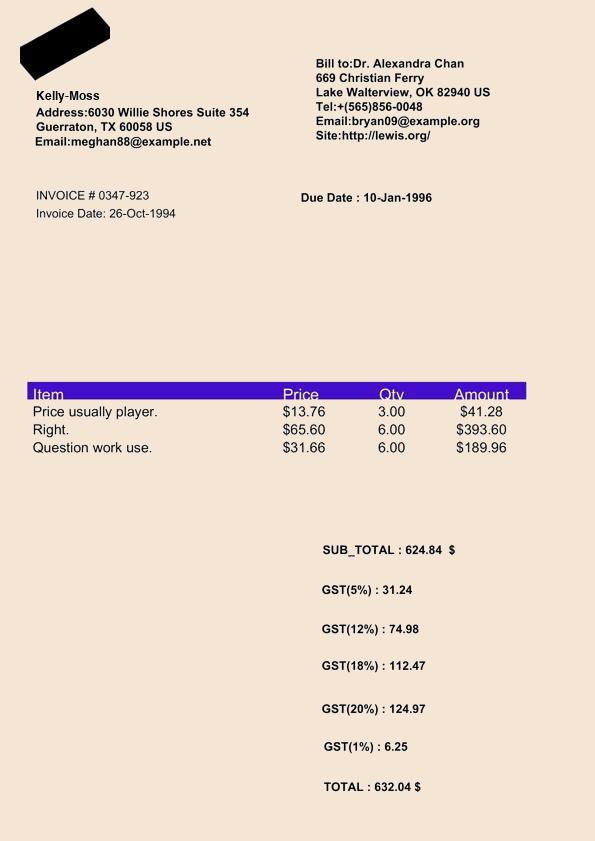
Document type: Invoice